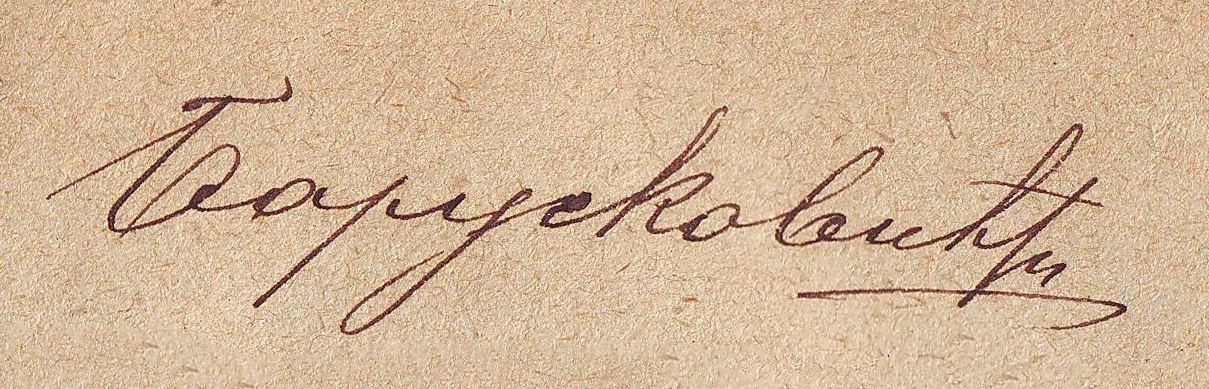
Signature of: q85993202